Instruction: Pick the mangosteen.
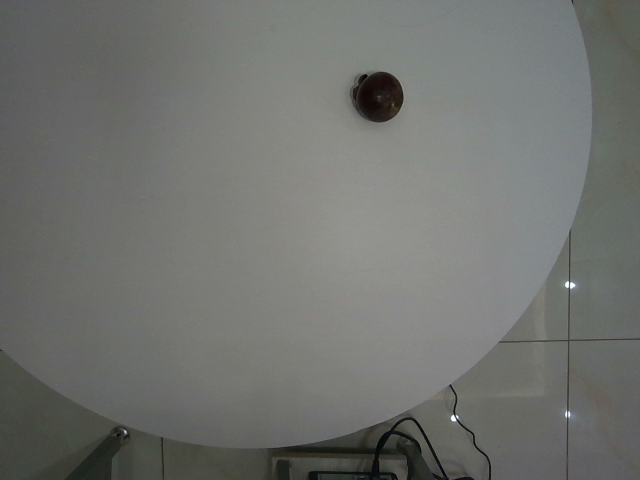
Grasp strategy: vertical